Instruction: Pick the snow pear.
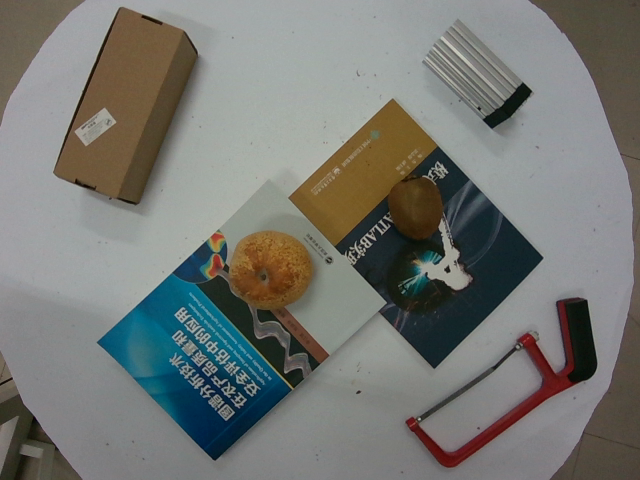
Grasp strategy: vertical